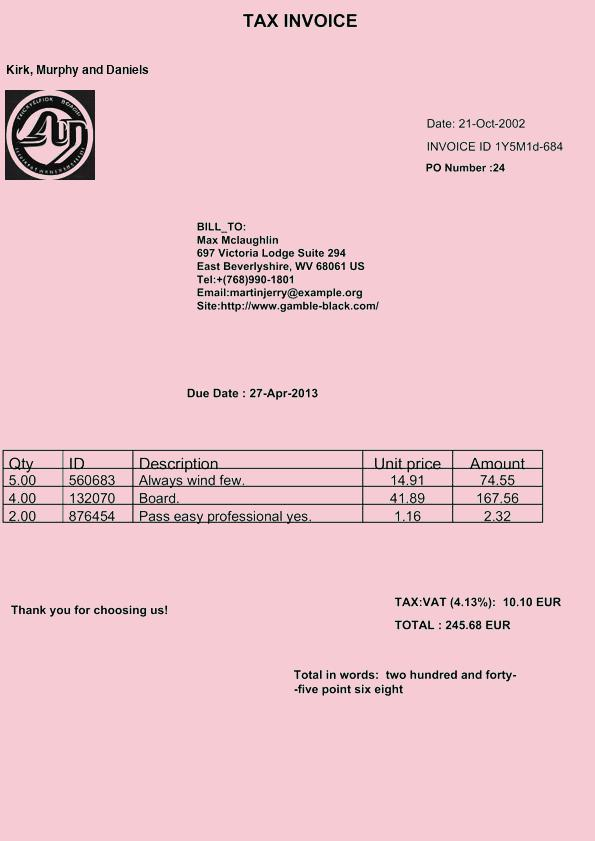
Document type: Invoice